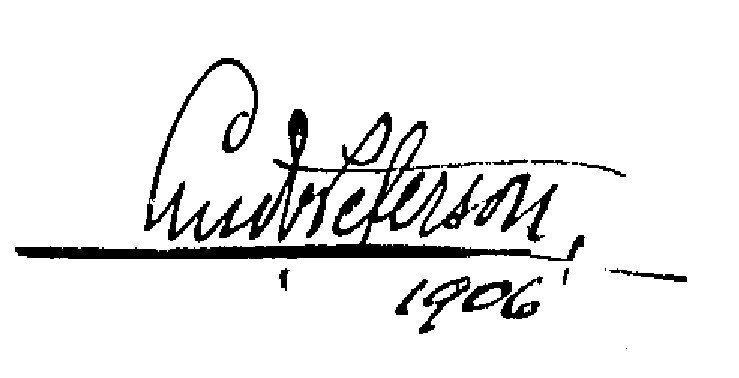
Signature of: ludwig peterson